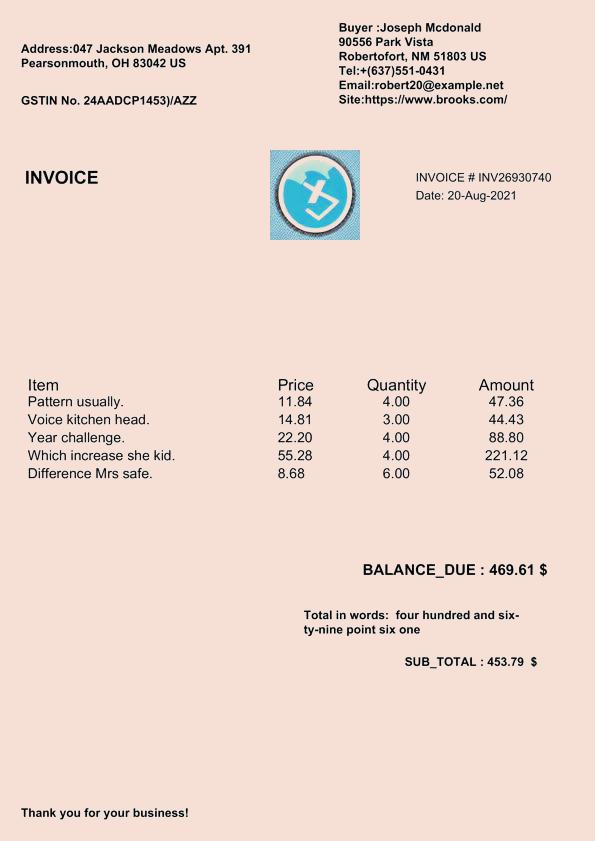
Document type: Invoice